Question: What could the diagnosis suggest?
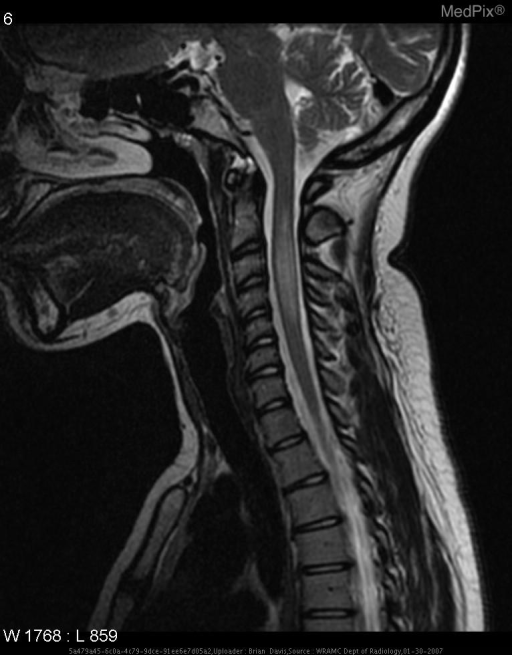
Answer: The possible diagnosis includes •  CNS infection (Lyme disease, syphilis, HIV infection, human T-lymphotrophic virus type I)

•  CNS inflammatory condition (sarcoidosis, SLE, Sj?gren's syndrome)

•  CNS microvascular disease (HTN, DM, vasculitis)

•  Genetic disorder (leukodystrophy, hereditary myelopathy, mitochondrial disease)

•  Structural or compressive condition of the brain and spinal cord

•  Vitamin B12 deficiency

•  Multiple sclerosis.